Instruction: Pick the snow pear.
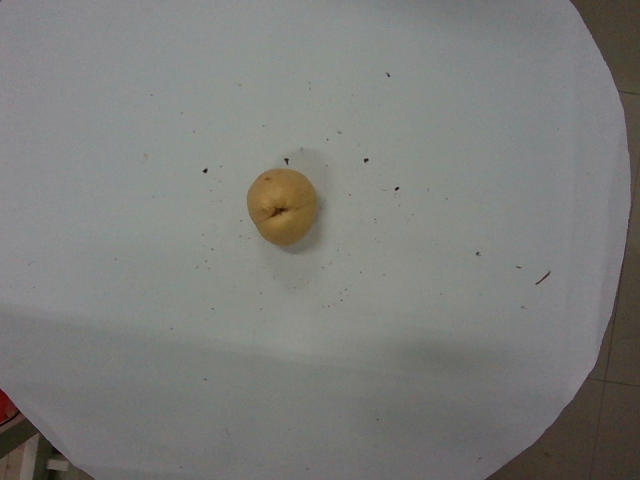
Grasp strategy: vertical